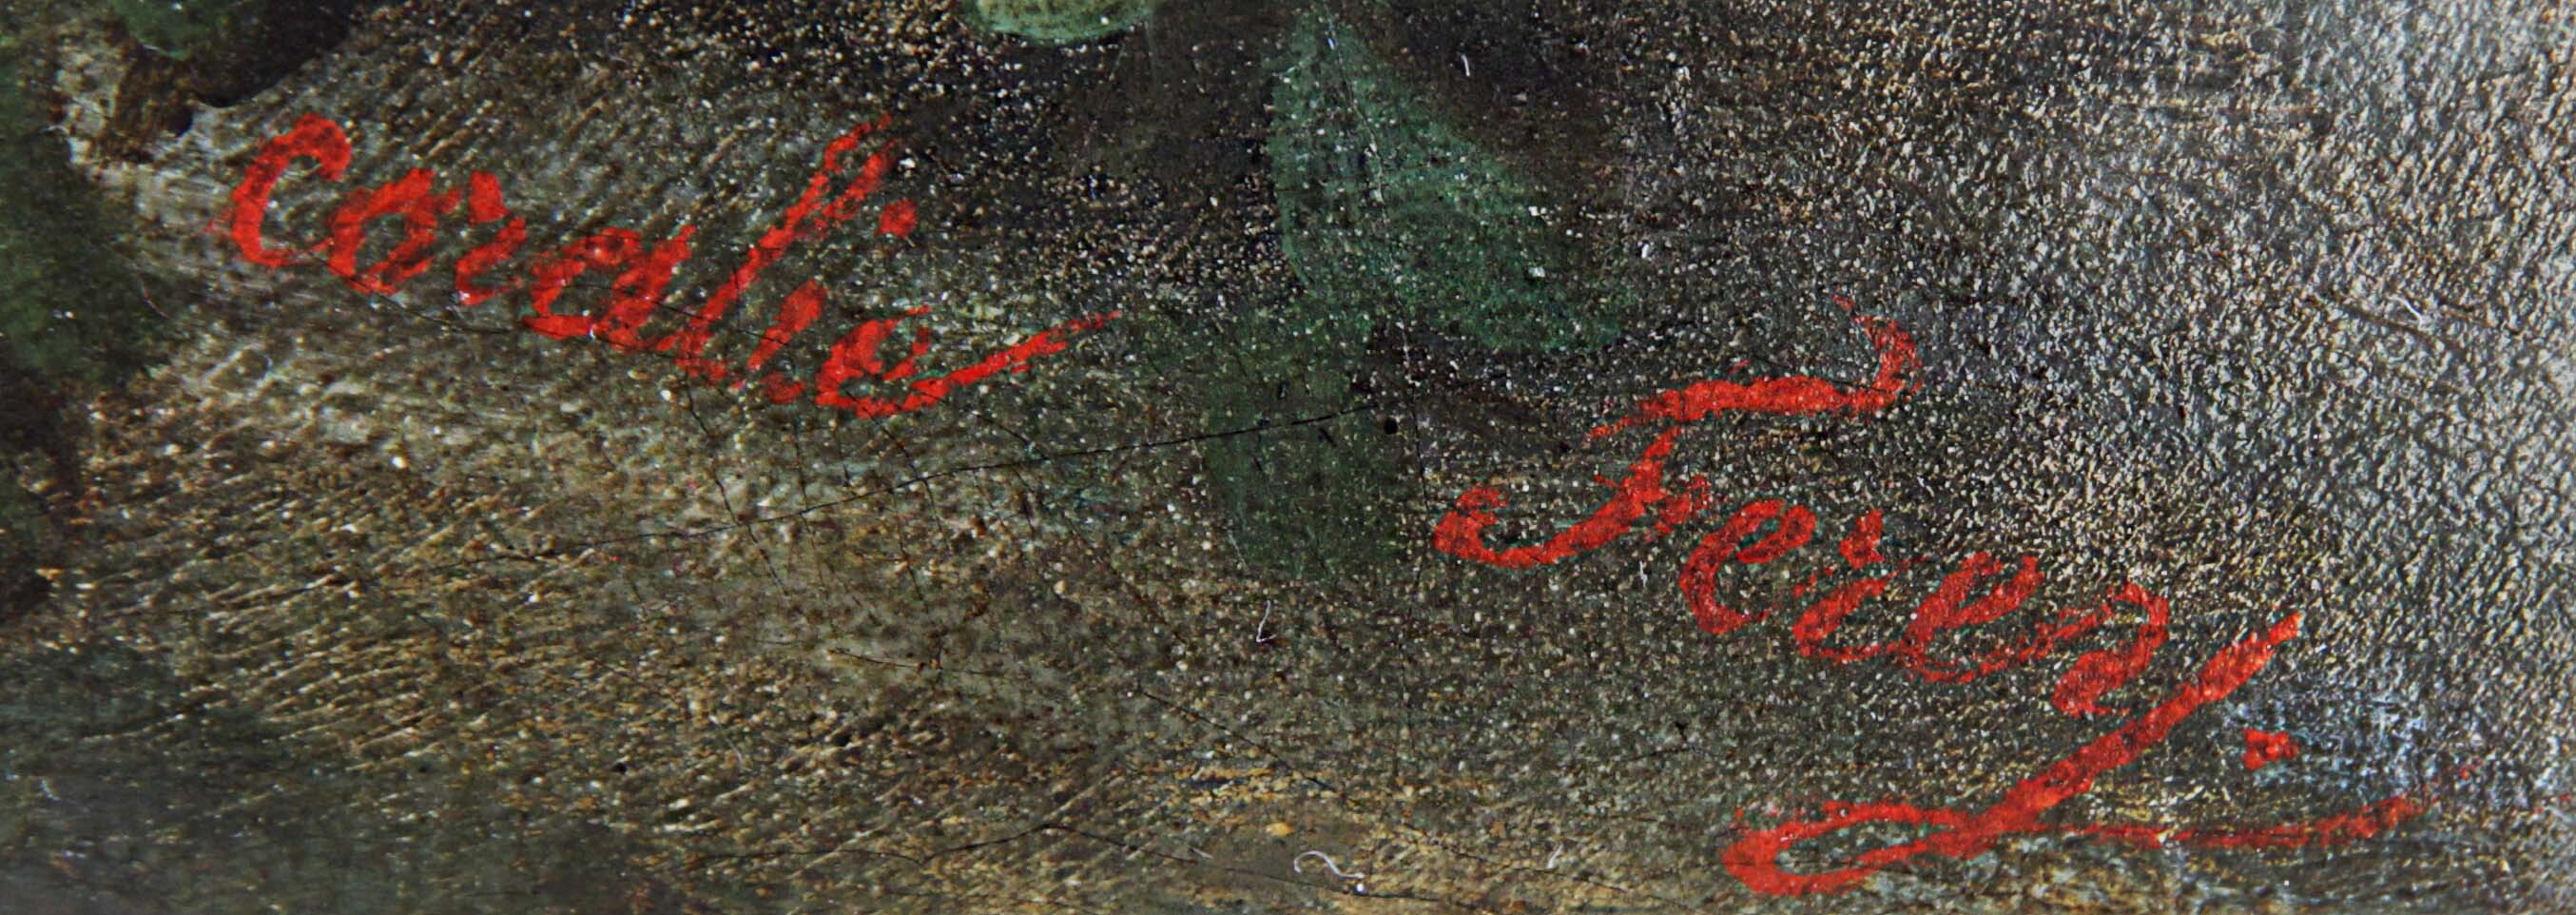
Signature of: coralie ferey